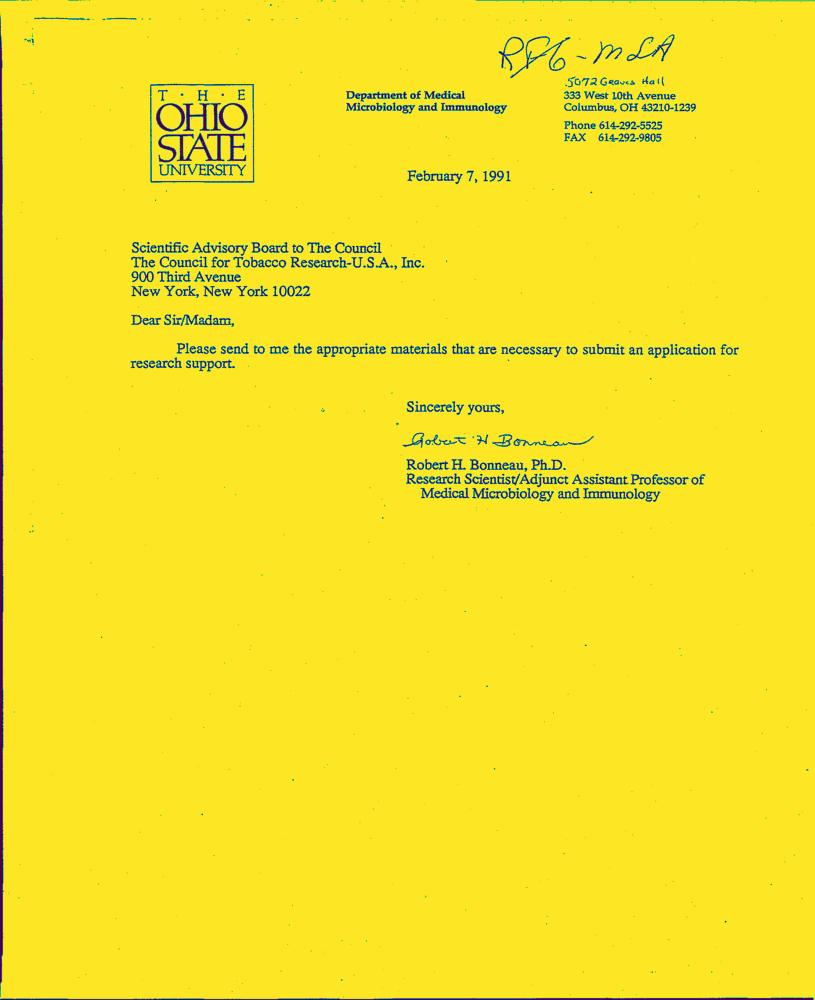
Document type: Letter-Doc